Question: What type of tax is indicated in the document, personal property or real estate?
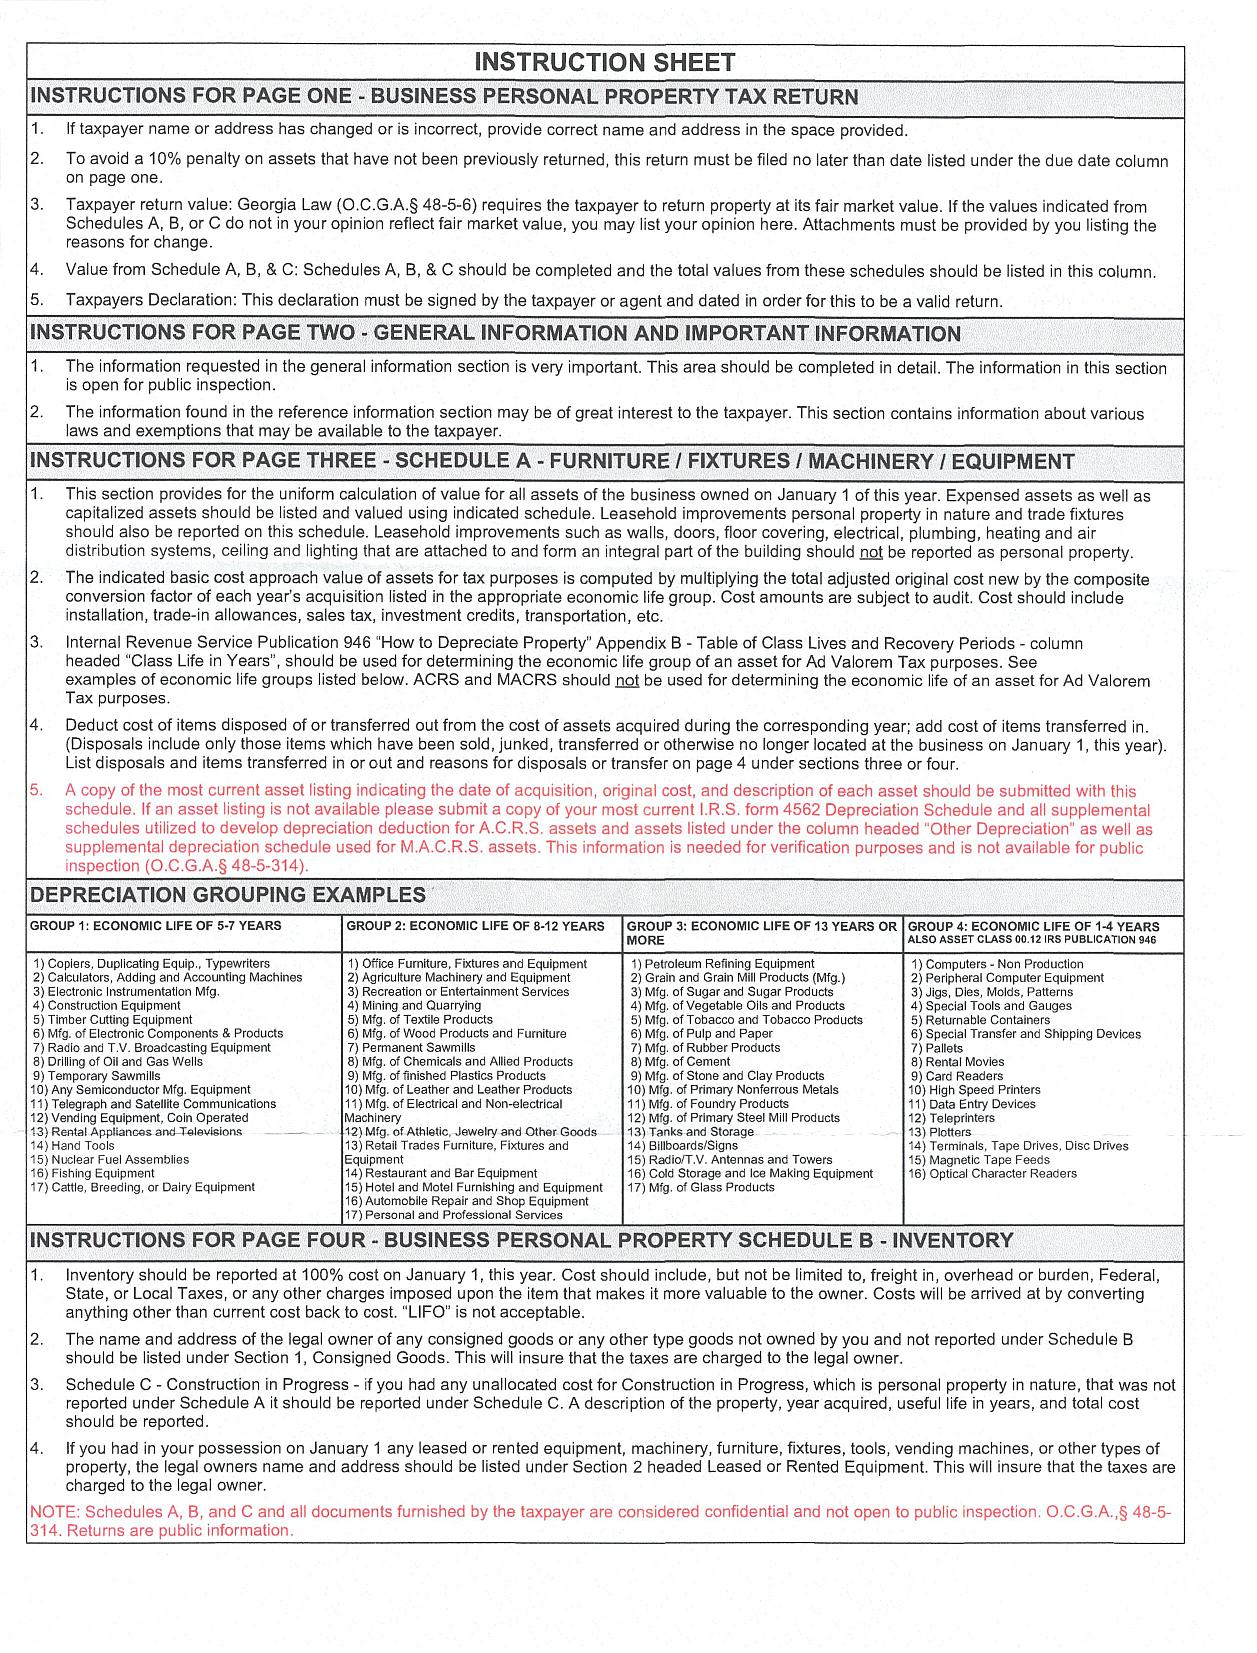
Answer: "BUSINESS PERSONAL PROPERTY TAX RETURN"